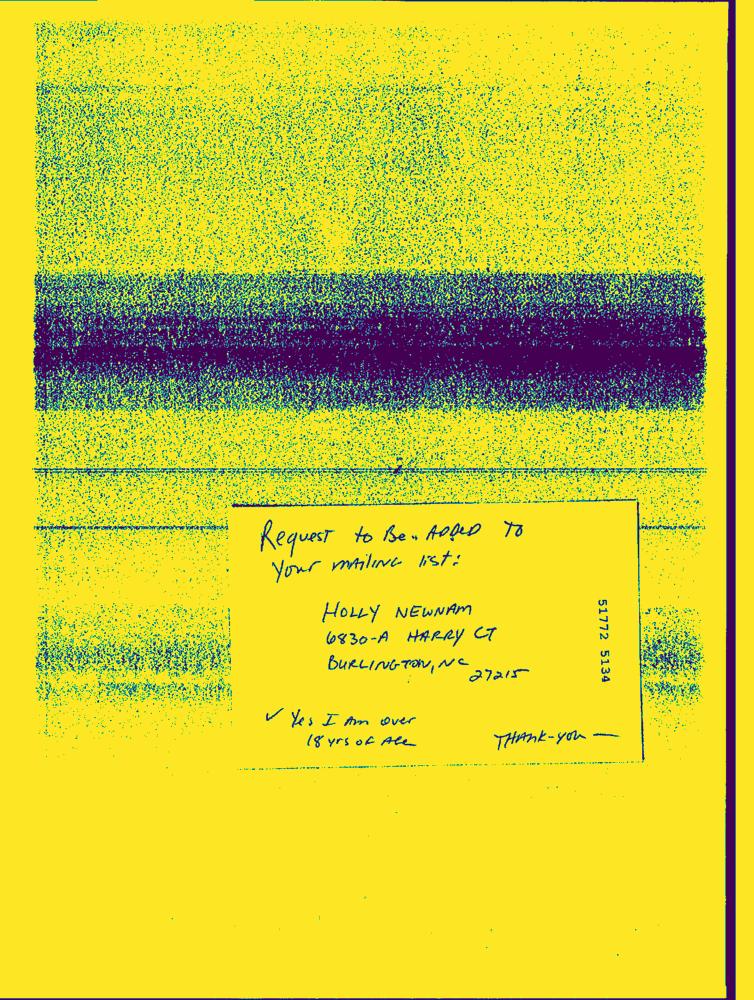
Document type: Hand-Written